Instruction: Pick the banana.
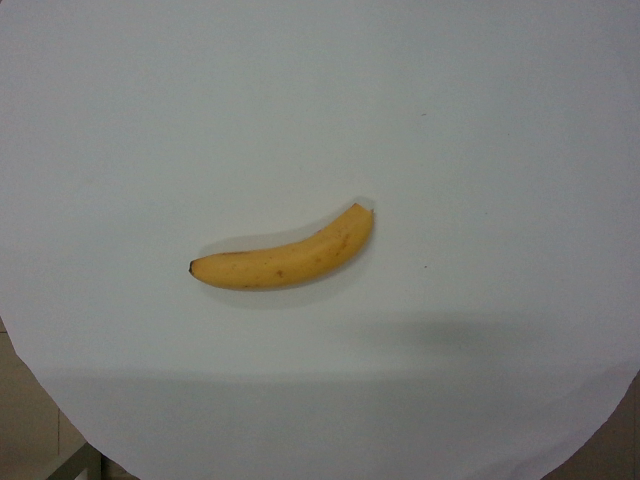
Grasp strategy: vertical